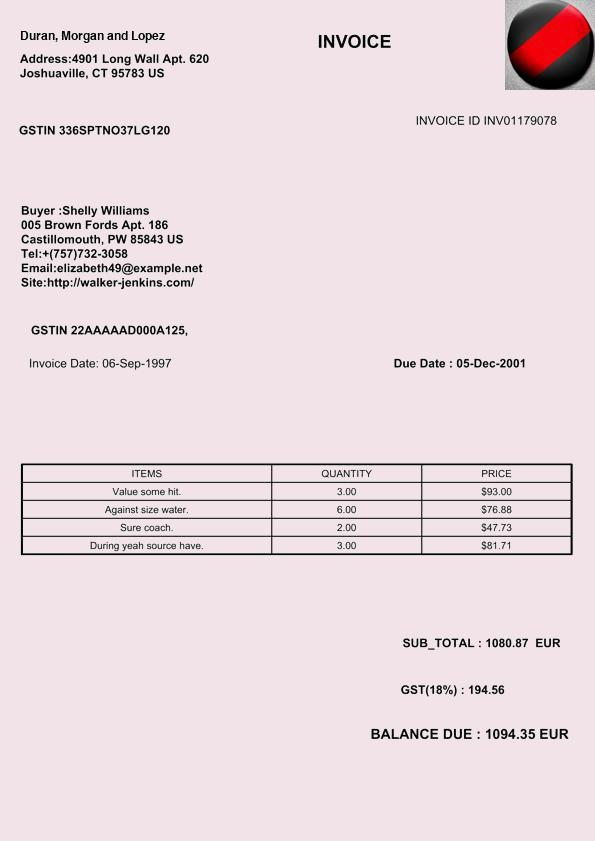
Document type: Invoice